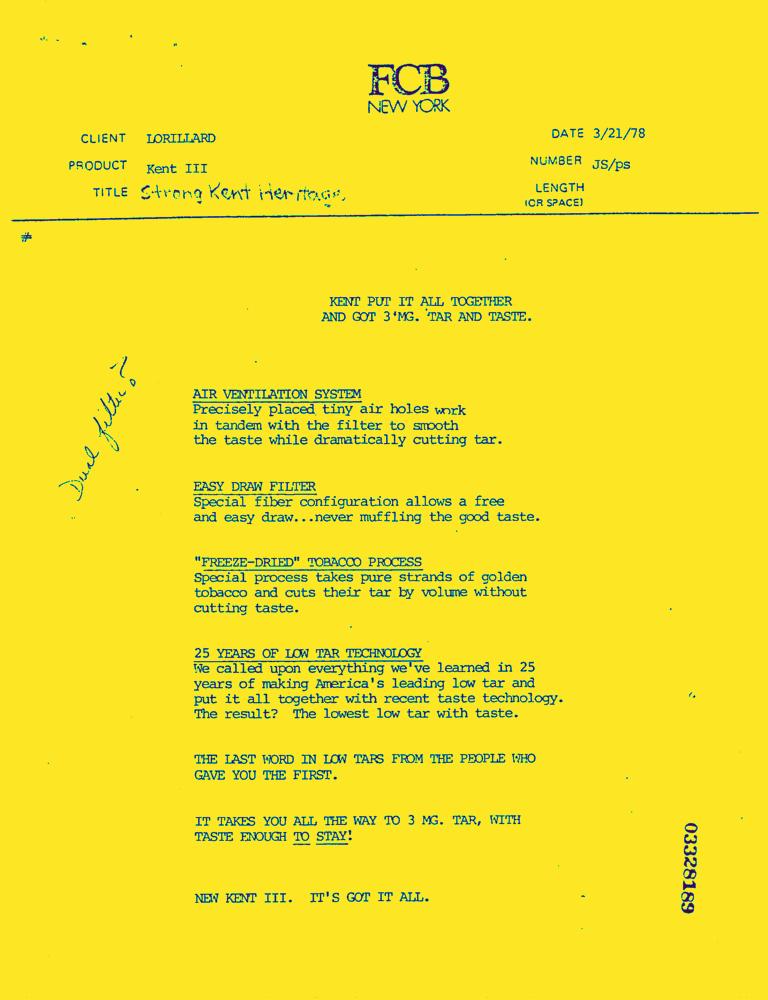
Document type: AD